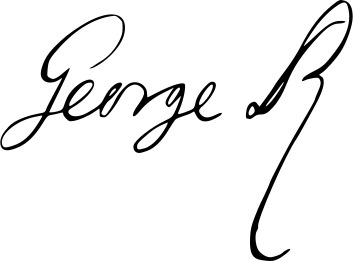
Signature of: george ii of great britain